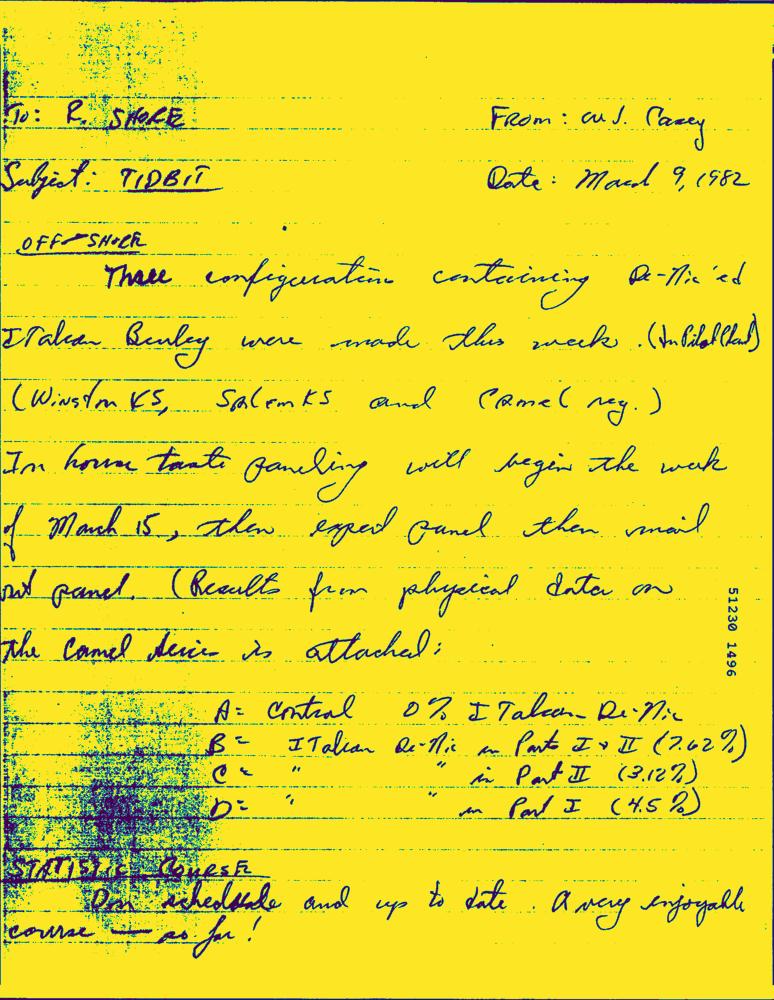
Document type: Hand-Written